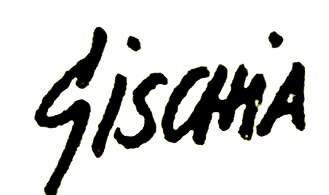
Signature of: léon gischia